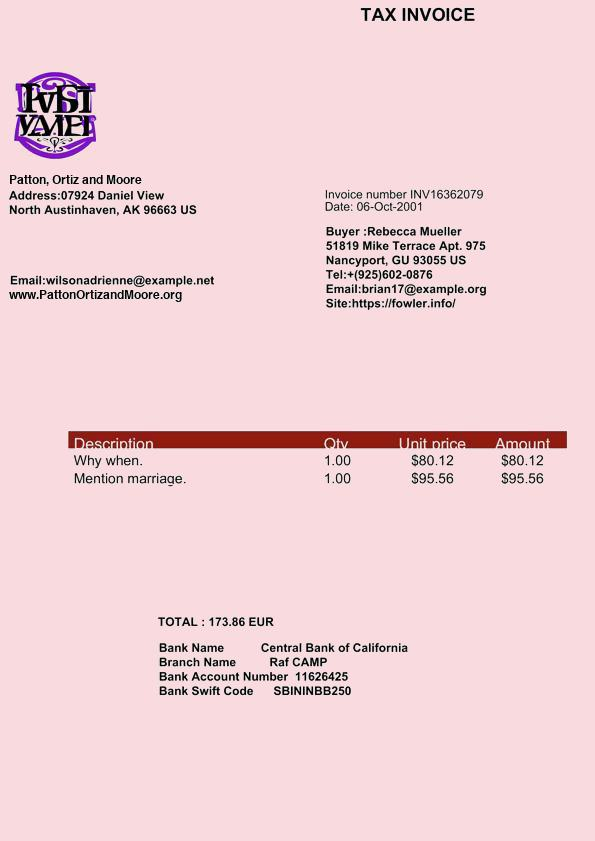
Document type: Invoice